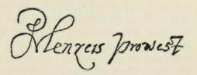
Signature of: sir paul menzies of kinmundy